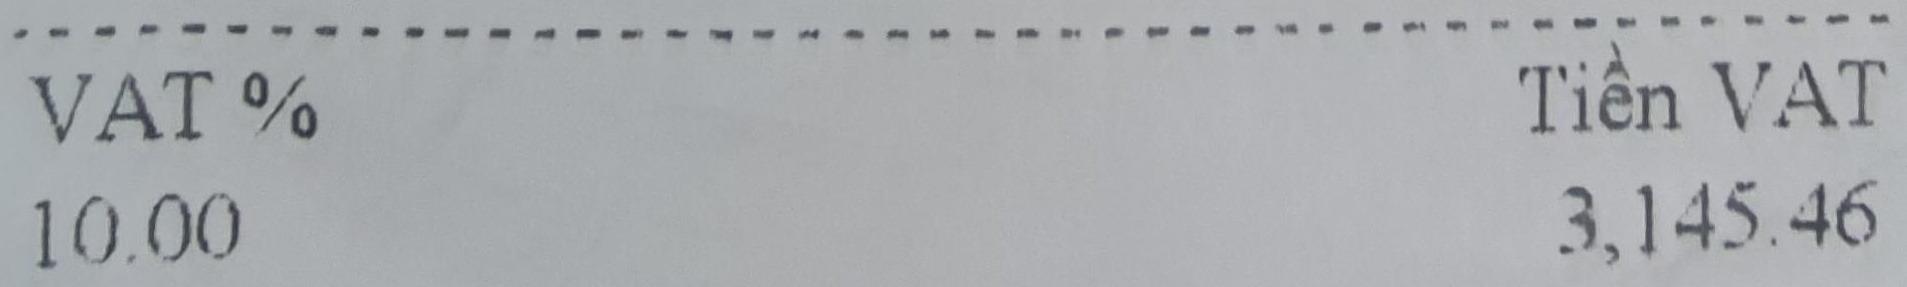
<table>
<tr>
<th>VAT %</th>
<th>Tiền VAT</th>
</tr>
<tr>
<td>10.00</td>
<td>3,145.46</td>
</tr>
</table>